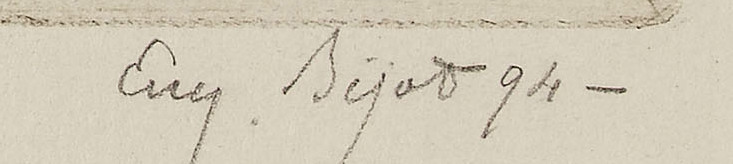
Signature of: eugène béjot